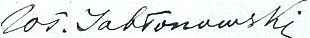
Signature of: władysław jabłonowski